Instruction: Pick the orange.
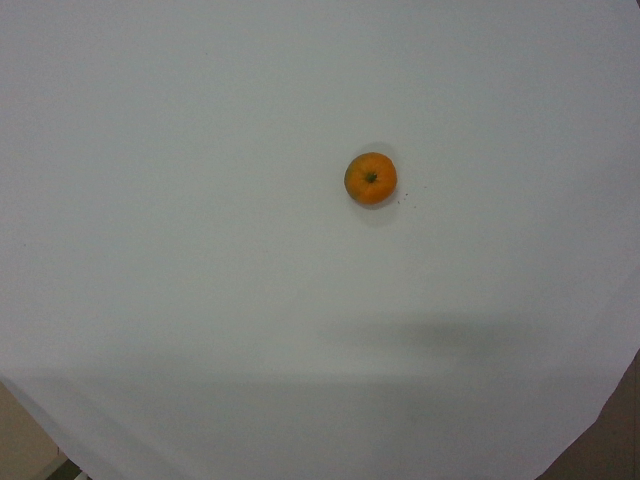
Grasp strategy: vertical